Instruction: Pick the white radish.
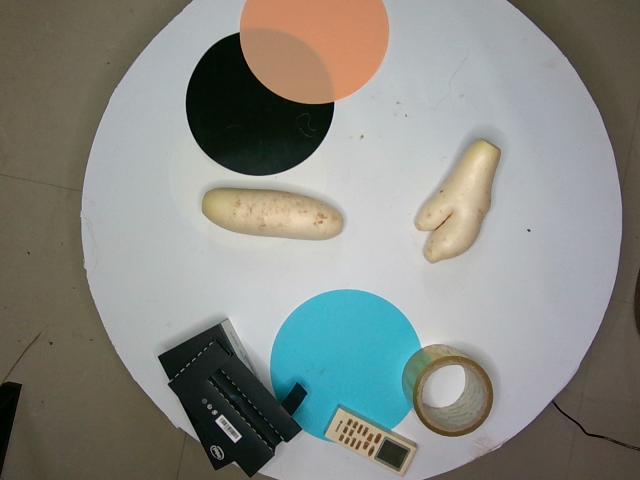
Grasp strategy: vertical